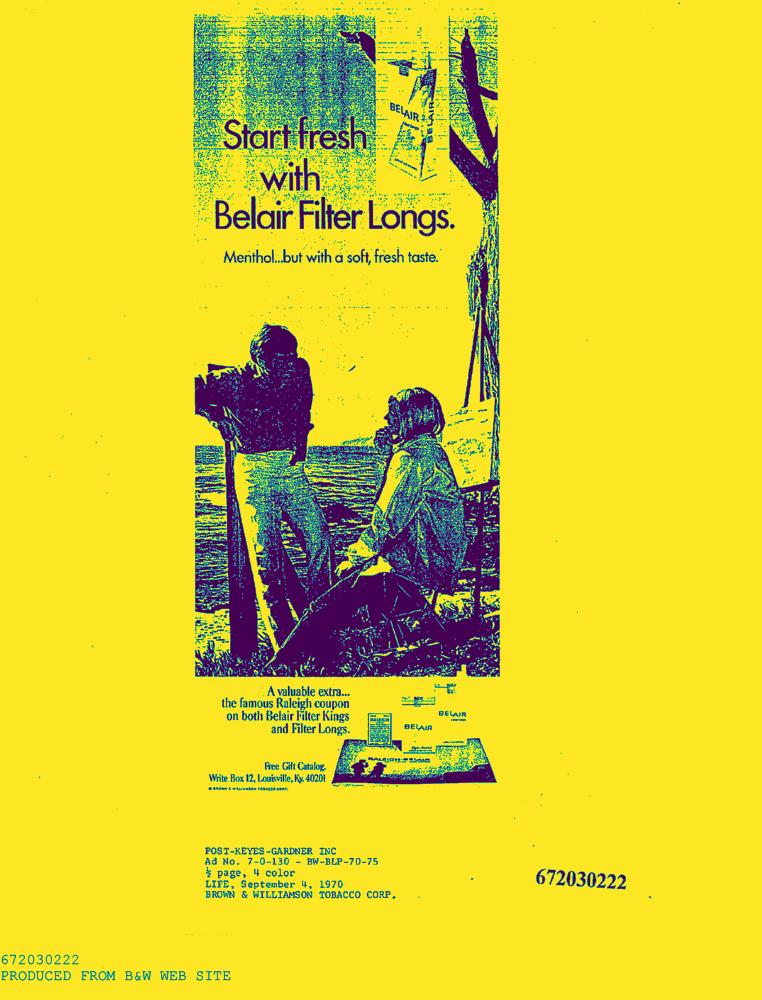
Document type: AD